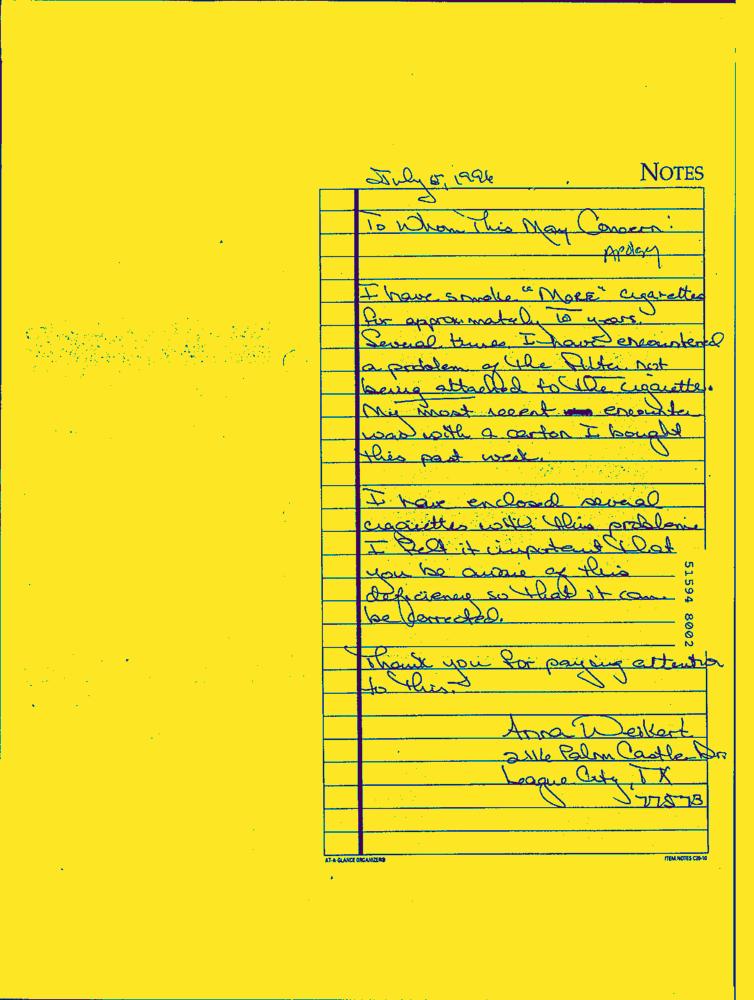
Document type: Hand-Written